Question: What appears to be the issue?
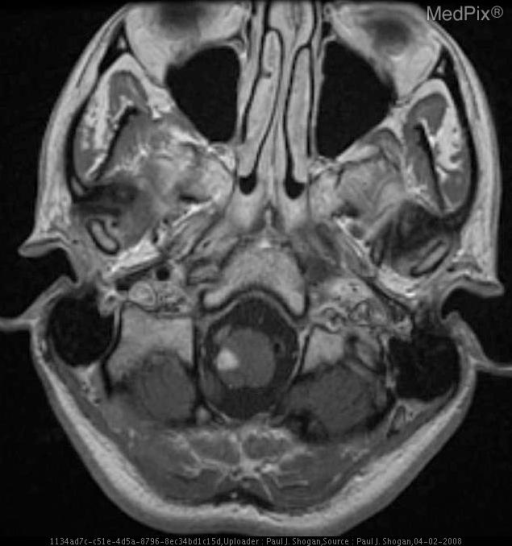
Answer: The findings suggest Occlusion of the right vertebral artery at the C1-2 level with subacute infarction of the right lateral medulla oblongata, and chronic infarction of the left flocculonodular lobe, as a result of traumatic chiropractic cervical manipulation.. T1 weighted post-gadolinium axial image reveals abnormal enhancement of the right lateral aspect of the medulla oblongata.  Additionally, enhancement is noted within the right vertebral artery.. The patient might have a history of 28 y.o. woman, four months postpartum, with onset of neck pain, severe vertigo associated with severe vomiting, anesthesia of the right hemi-facial region and loss of sensation in the region of the left upper and lower extremities immediately following cervical chiropractic manipulation.  The patient was unsuccessfully treated for vertigo associated with Meniere’s disease. The patient underwent a second cervical chiropractic treatment 15 days later, and presented with recurrent severe vertigo and associated hemi-anesthesia and difficulty phonating.  Imaging was obtained one month following the initial chiropractic treatment.